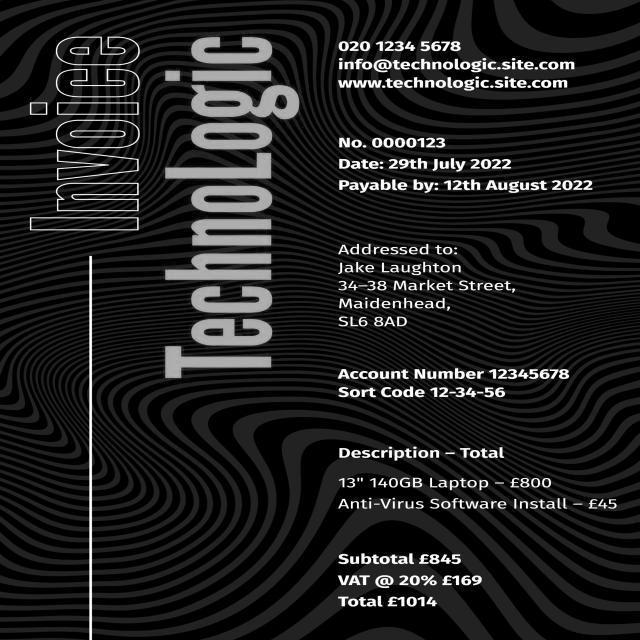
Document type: Invoice